Question: What is the potential diagnosis?
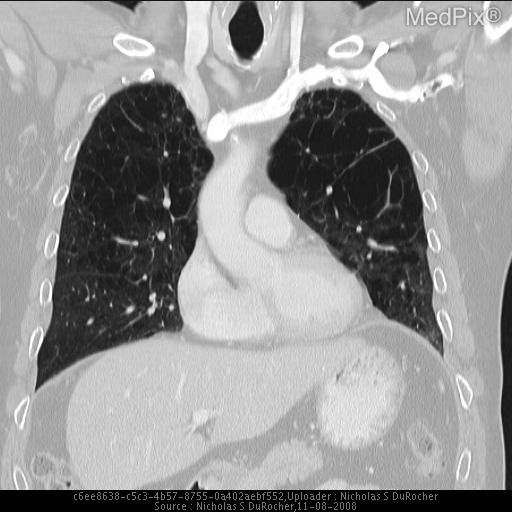
Answer: The possible diagnosis includes Centrilobular Emphysema
Panacinar Emphysema
Toxic Chemical Exposure
Langerhans' cell histiocytosis
lymphangioleiomyomatosis
cystic bronchiectasis.